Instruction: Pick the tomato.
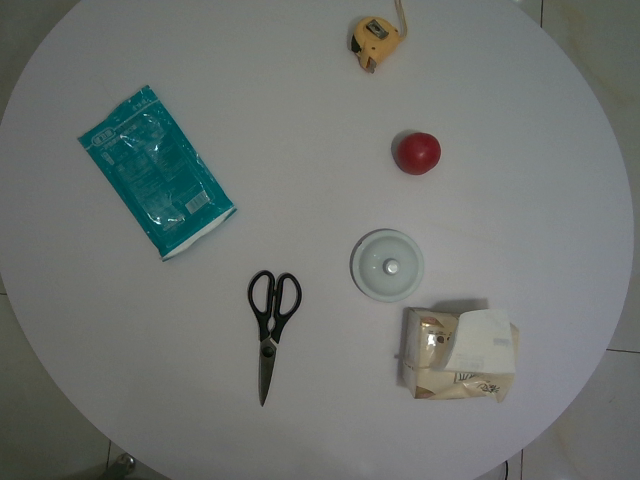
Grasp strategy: vertical